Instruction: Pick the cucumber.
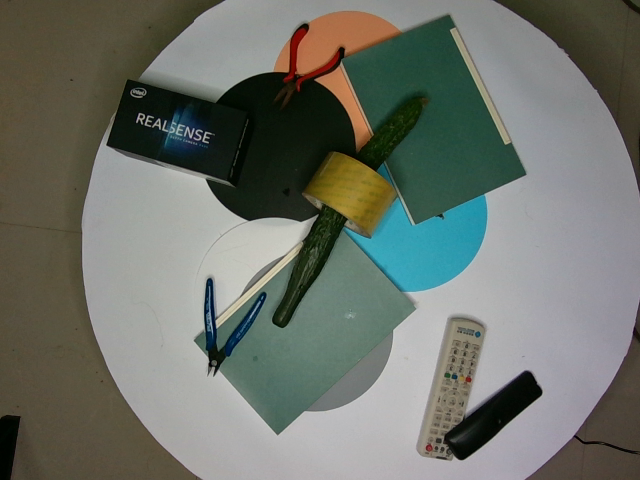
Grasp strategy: vertical